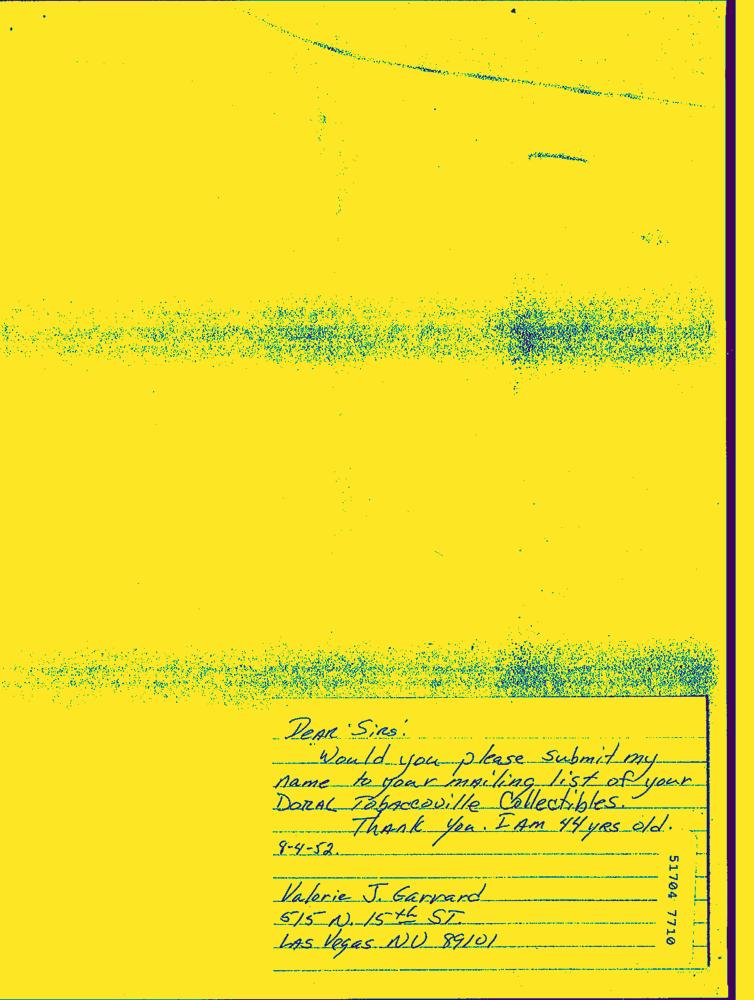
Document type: Hand-Written